Question: What are the imaging findings?
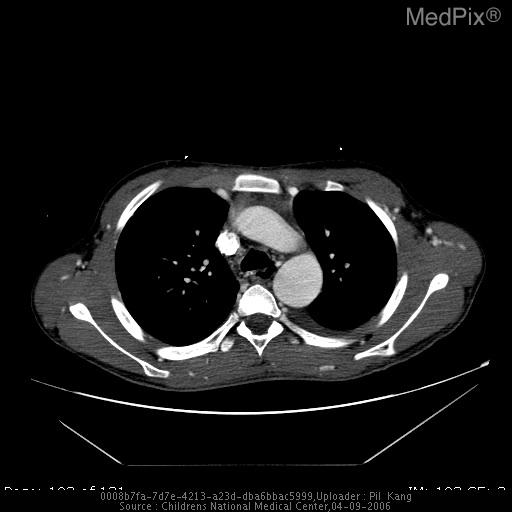
Answer: The imaging shows PA view of the chest demonstrates an abnormal contour to the aortic knob, with a focal indentation, with prominence of the descending aorta distal to this region.

Axial contrast-enhanced CT examination of the chest demonstrates a focal narrowing of the aorta just distal to the ostium of the left subclavian artery with post-stenotic dilation of the descending thoracic aorta, consistent with coarctation of the aorta.  Note also the enlarged collateral vessels in the internal mammary and subcostal distributions. Contrast-enhanced axial CT images and oblique sagittal reconstructed images of the chest demonstrates a focal narrowing of the aorta just distal to the ostium of the left subclavian artery with post-stenotic dilation of the descending thoracic aorta, consistent with coarctation of the aorta..